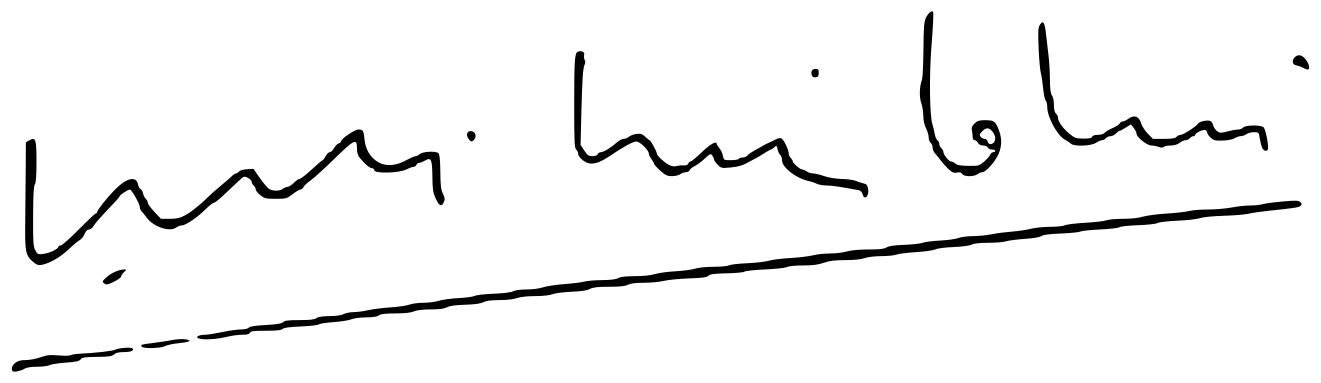
Signature of: alberto ruiz gallardón